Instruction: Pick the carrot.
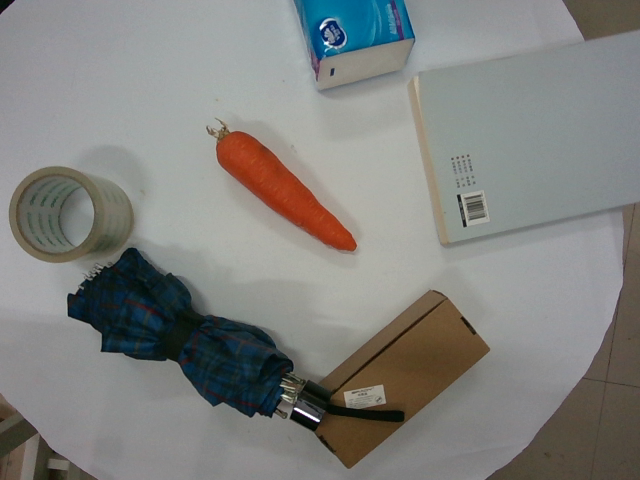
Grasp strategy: vertical